Question: What appears to be the issue?
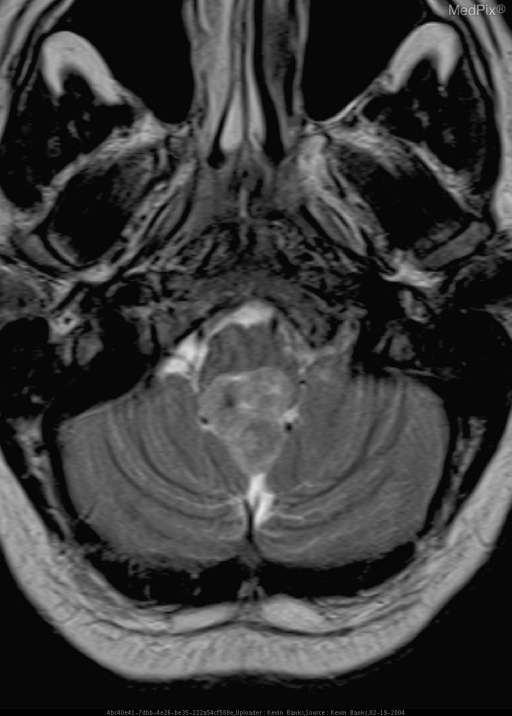
Answer: The findings suggest MRI of the cervical spine and with subsequent CE brain MR demonstrate a lobulated mass within the posterior fossa. The lesion appears to originate in the fourth ventricle and is centered on the midline. The tumor is isointense to gray matter on T1 and mixed iso/hypointense on T2 weighted images. There are scant areas of T1&T2 hypodensity seen which are representative of calcifications or flow voids. There is scattered enhancement with contrast administration.. Axial T2WI of the brain demonstrates a multilobulated mass in the fourth ventricle. The lesion is of mixed iso/hypointensity when compared to gray matter and demonstrates a small focus of very low signal intensity consistent with an intralesional calcification.. The patient might have a history of A 32 year-old male presented to his primary care provider with unremitting neck pain. He denied any history of trauma. The patient was unresponsive to conservative therapy and plain-film radiographic evaluation was negative. Patient was subsequently referred for a cervical spine MR for further evaluation..